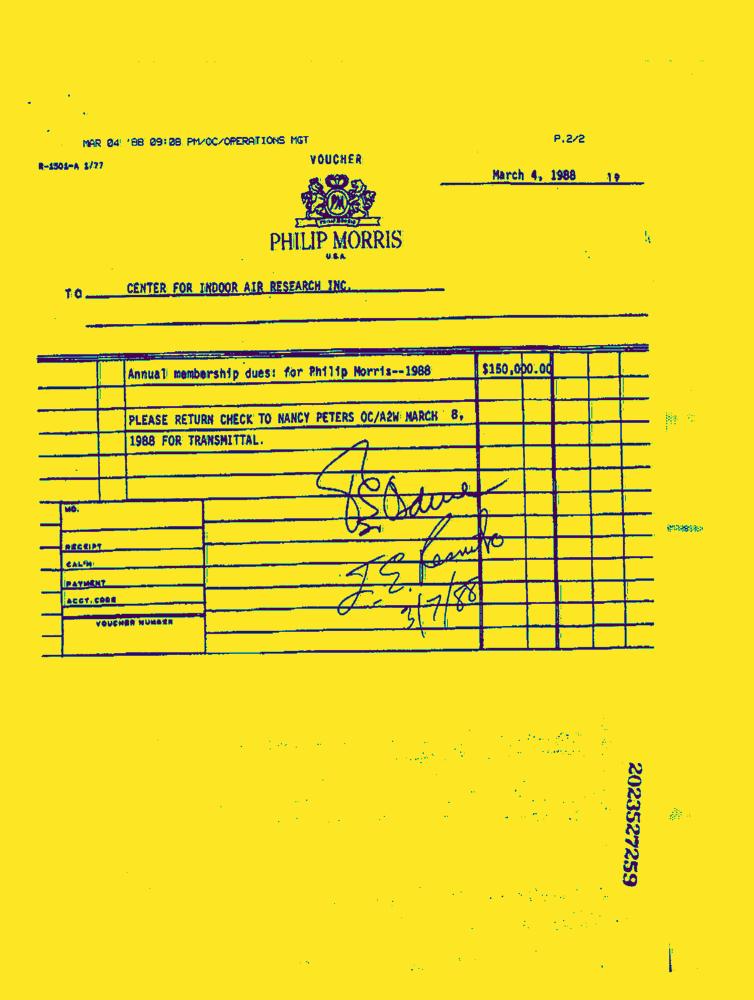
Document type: Invoice-Doc